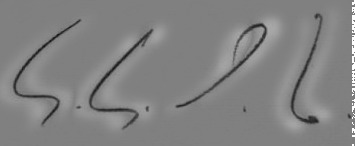
Signature of: sebastião salgado